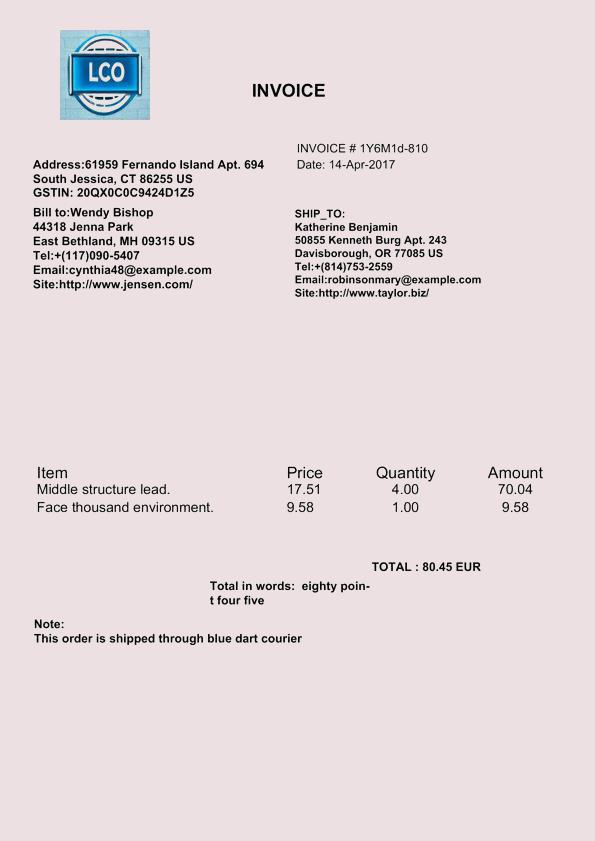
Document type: Invoice